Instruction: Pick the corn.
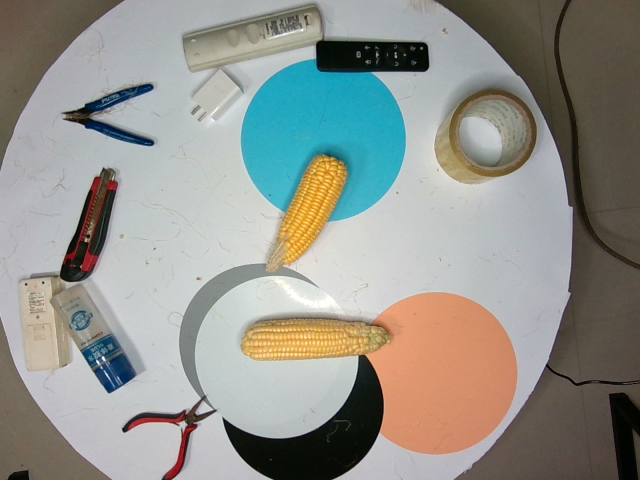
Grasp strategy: vertical